Question: What do the imaging results show?
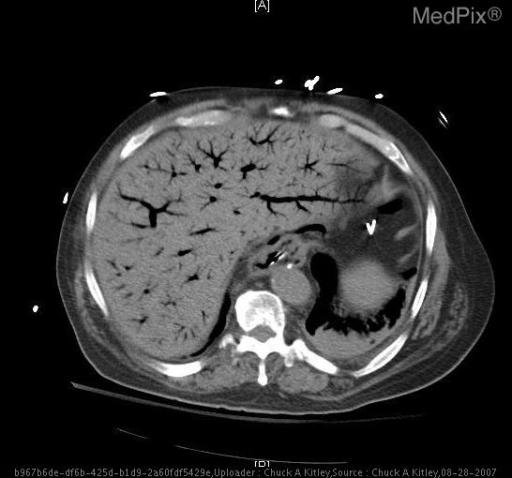
Answer: The imaging shows Multiple linear and curvilinear lucencies are noted on the scout images throughout the liver, as well as multiple dilated air filled loops of small and large bowel. On the axial CT images, air was noted within the bowel wall completely surrounding the lumen throughout multiple loops of small bowel, as well as air within the mesenteric vasculature, and within the portal venous system peripherally to the edges of the liver. Axial non-enhanced CT images of the liver and small bowel with evidence of portal venous gas, gas within mesenteric vasculature, and pneumatosis intestinalis.